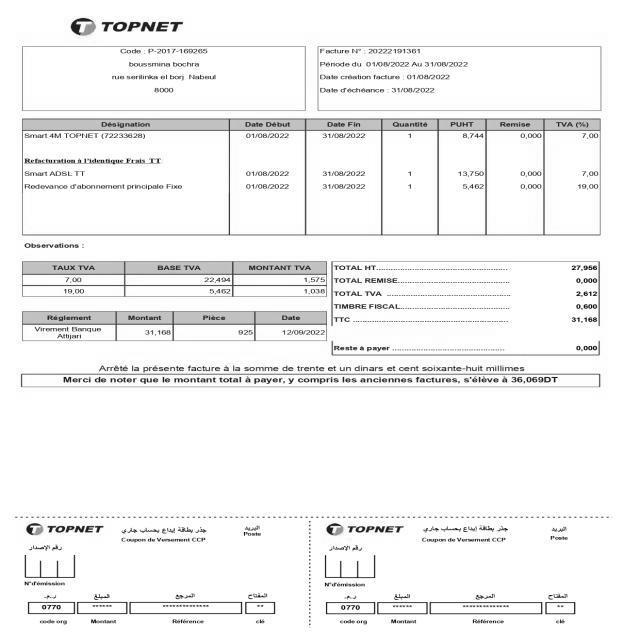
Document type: Invoice